Question: Describe the condition in detail:
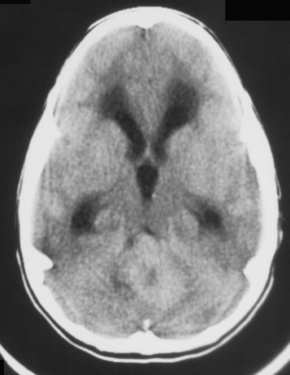
Answer: The disease is discussed as: Definition: A malignant, invasive embryonal tumor of the cerebellum with preferential manifestation in children, predominantly neuronal differentiation, and an inherent tendency to metastasize via CSF pathways.